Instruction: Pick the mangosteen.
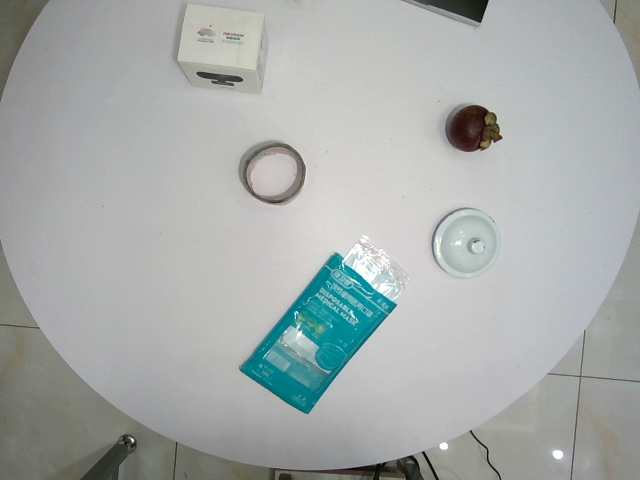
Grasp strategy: vertical